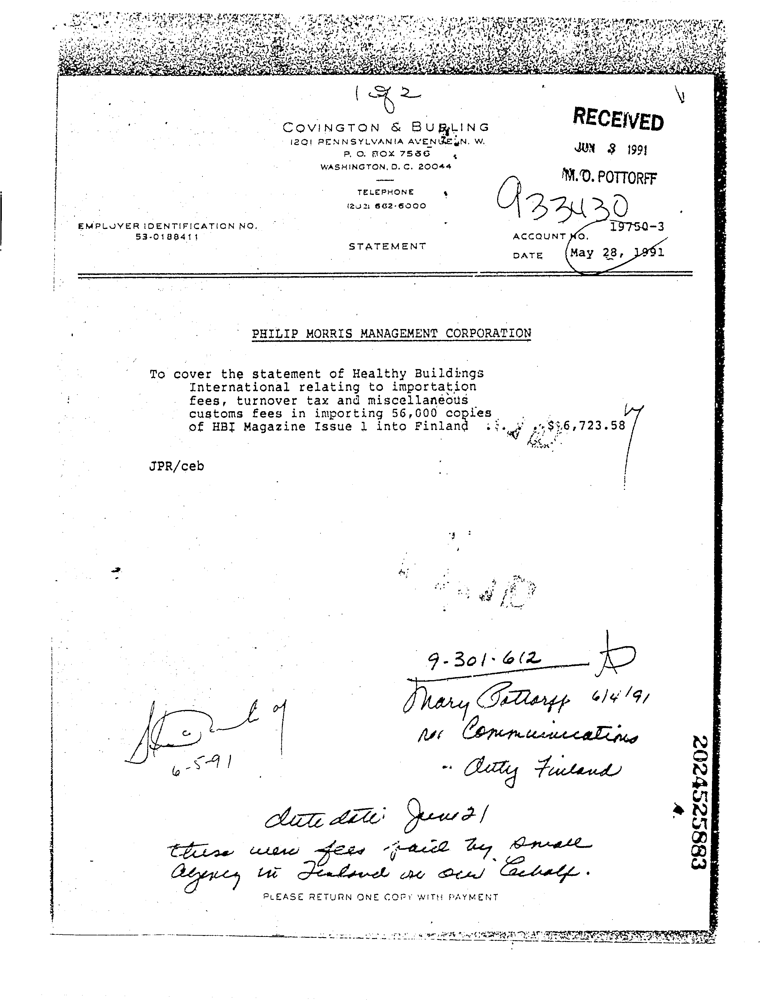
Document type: Invoice